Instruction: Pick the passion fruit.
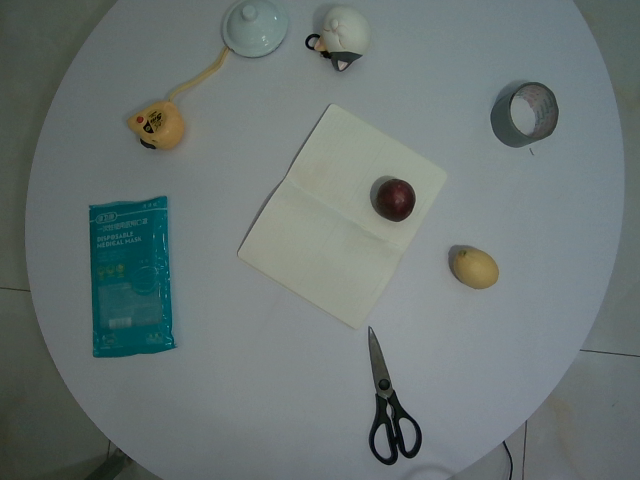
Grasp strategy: vertical